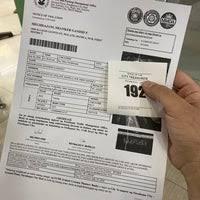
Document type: Invoice